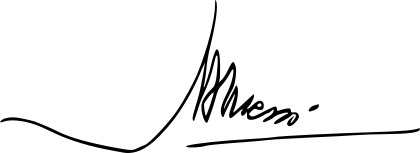
Signature of: nuno krus abecasis